Question: Explain the disease:
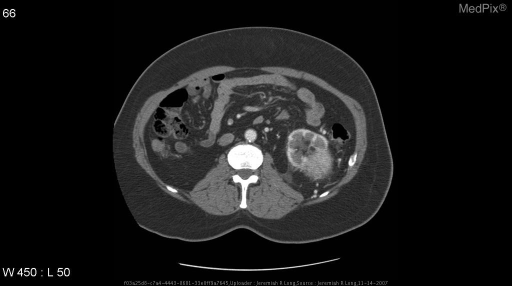
Answer: The disease is discussed as: Renal cell carcinoma (RCC) is also known as renal adenocarcinoma, hypernephroma, clear cell carcinoma, and malignant nephroma.  It is responsible for approximately 2% of adult malignancies.  Male-female ration is 1.5:1.  Age at presentation ranges from 50 to 70 years, with a median age at diagnosis of 57 years. Risk factors for RCC inclued tobacco use, long-term phenacetin use, Von Hippel-Lindau disease (VHLD), chronic dialysis, and family history.

Bilateral RCC commonly develops in patients with VHLD, tuberous sclerosis, acquired cystic kidney disease and familial RCC.  Bilateral neoplasms occur in less than 2% of patients with sporadic RCC.  This tumor may spread via local extension, hematogenously, or by the lymphatic system.

ROBSON CLASSIFICATION FOR STAGING OF RCC:
     I    - Tumor confined to renal capsule
     II   - Tumor extends throught renal capsule but is confined
            to renal fascia.  Ipsilateral adrenal may be involved
            in this stage
     IIIA - Tumor involves renal vein, IVC, or both
     IIIB - Tumor involves regional lymph nodes
     IIIC - Tumor involves regional nodes and renal venous structure
     IVA  - Direct extension of tumor through renal fascia to
            involve adjacent organs besides ipsilateral adrenal
     IVB  - Distant metastases

Treatment options include surgery (radical or partial nephrectomy), angioinfarction (arterial tumor embolization), hormonal therapy (e.g. progestins, antiestrogens, and androgens), chemotherapy, immunotherapy (Interferons), and radiation therapy.  Tumor embolization may be used to minimize blood loss during surgery or to produce palliation. Objective tumor regression after treatment with hormonal agents is achieved in less than 6% of patients. Immunotherapy is mainly used in patients with metastatic RCC after resection of primary tumors with successful results in about 20% to 30% of patients with 5% to 10% complete responses. RCC is relatively radioresistant tumor. The role of radiation therapy is primarily in preoperative reduction in the size and fixation of tumors.

CT FINDINGS IN RENAL CELL CARCINOMA
     - Most occur in the renal cortex and demonstrate an exophytic growth pattern.  They distort the renal contour and larger tumors involve both the renal cortex and medulla.  Solid tumors may be hyperdense, hypodense, or hyperdense on non-enhanced CT. Some lesions may appear heterogenous on non-enhanced scans because of hemorrhage and necrosis.  Tumor calcification occurs in approximately 30% of cases.  They may also rarely demonstrate small amounts of adipose tissue.  A combination of fat and calcification shoud suggest RCC because fat-containing AMLs do not usually calcify. Solid RCCs usually demonstrates heterogenous enhancement(>10 HU).  2% to 5% of RCCs are predominantly cystic. Filling defects (clots, tumor thrombus) in the collecting sytem and renal veins may be seen.